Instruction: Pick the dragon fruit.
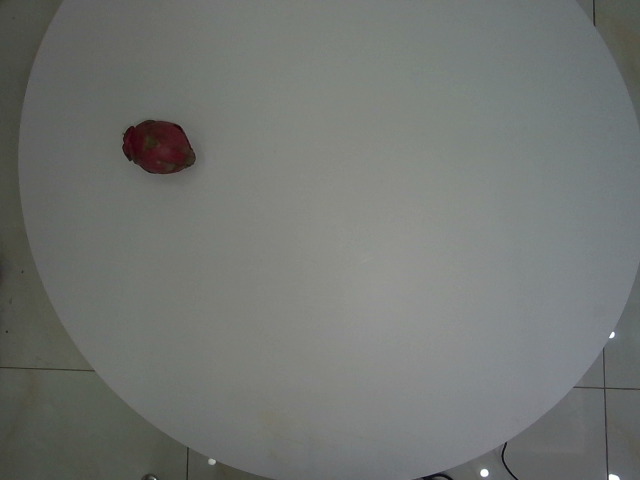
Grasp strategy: vertical